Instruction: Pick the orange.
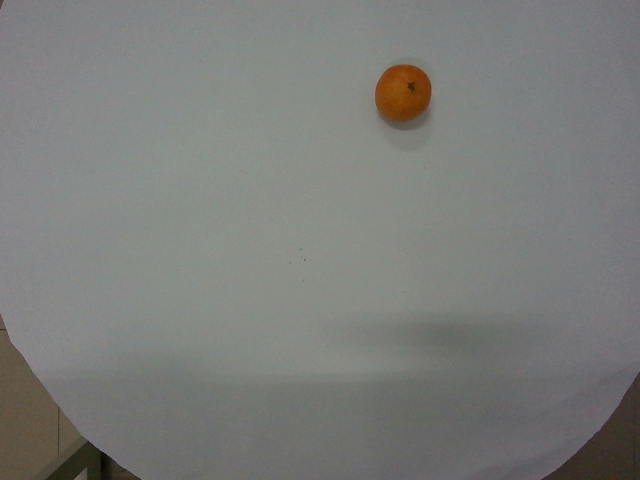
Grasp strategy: vertical